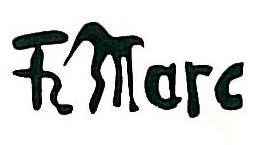
Signature of: franz marc